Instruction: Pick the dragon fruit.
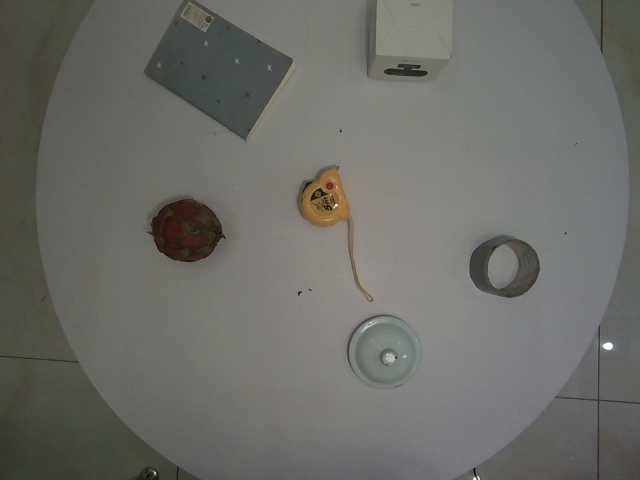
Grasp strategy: vertical